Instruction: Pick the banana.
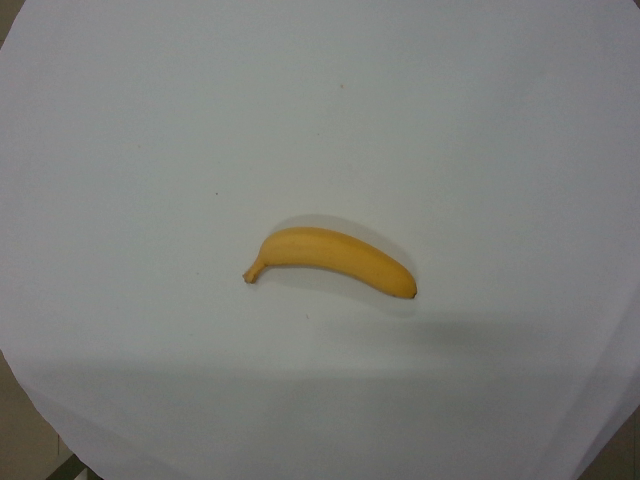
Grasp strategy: vertical